Question: What type of tax is indicated in the document, personal property or real estate?
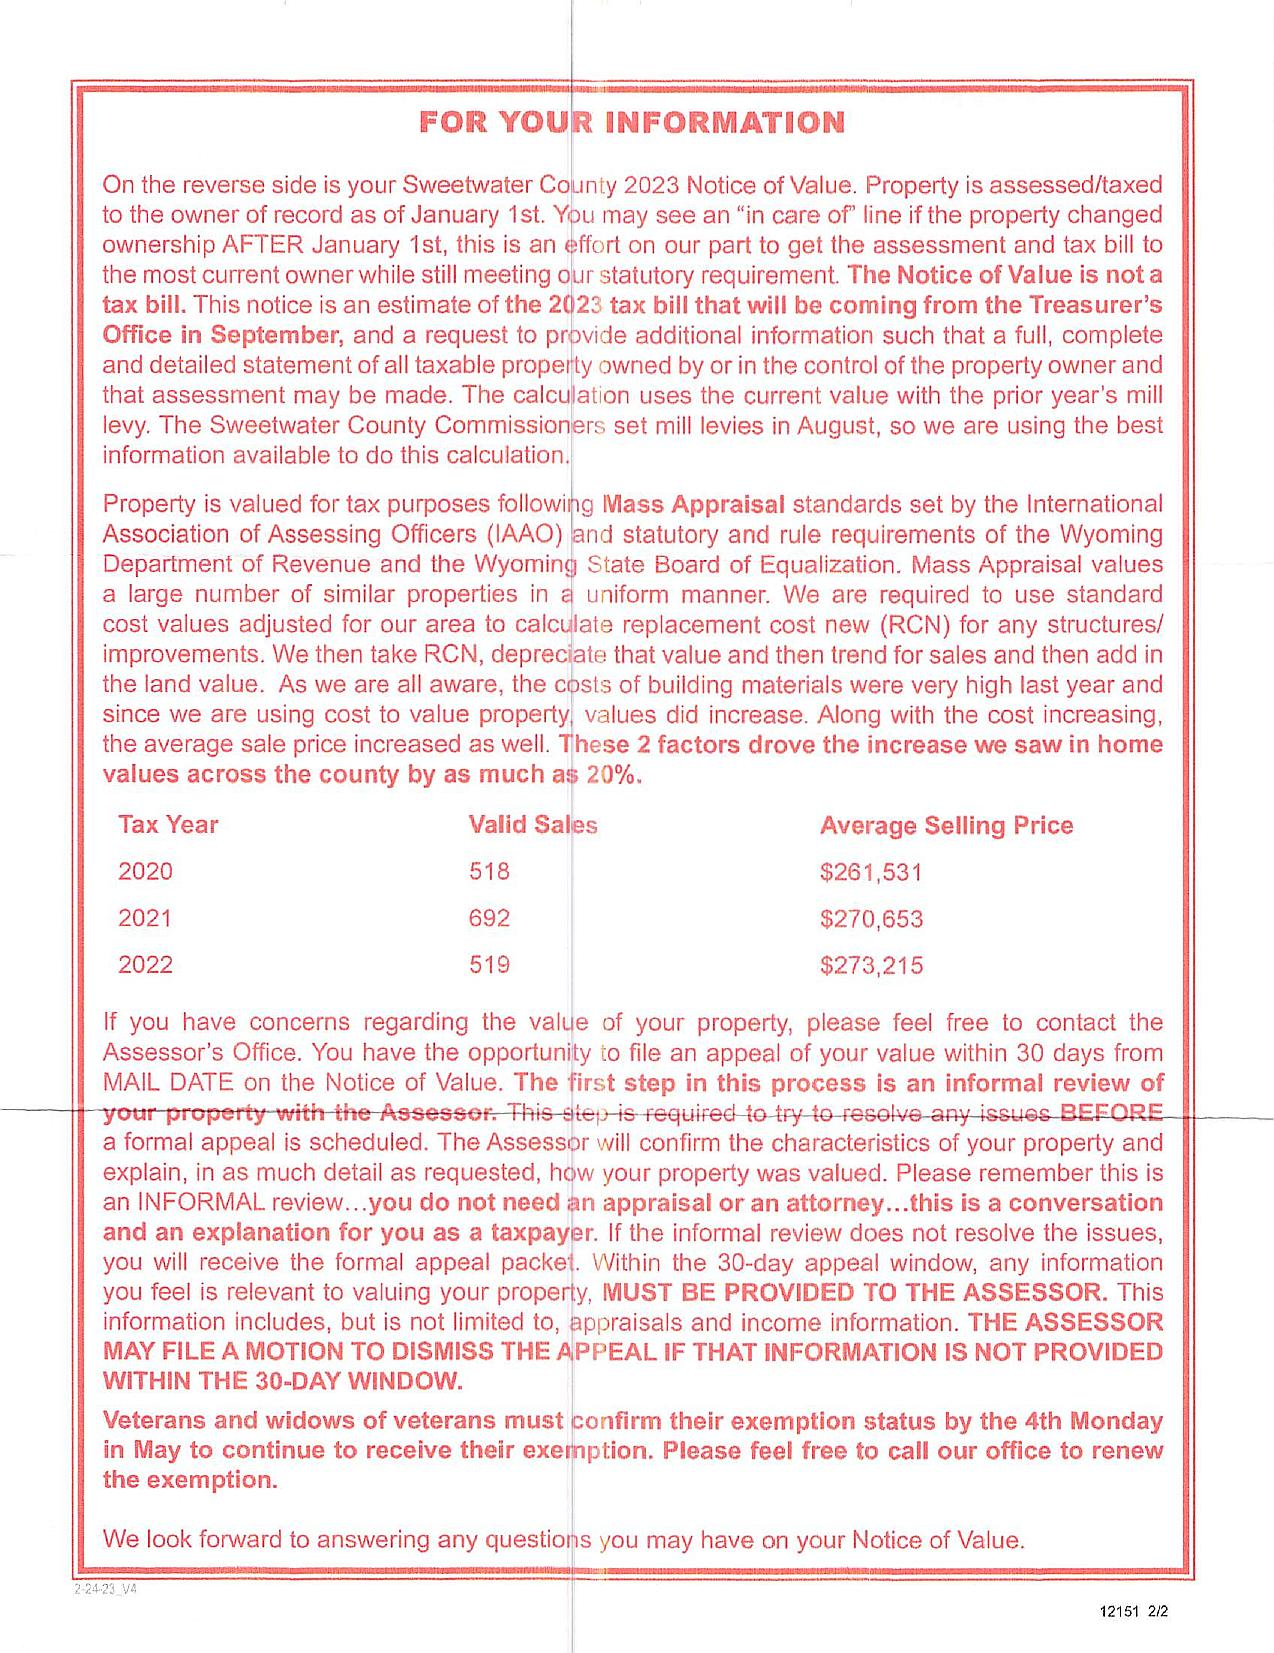
Answer: "Real Estate Tax"